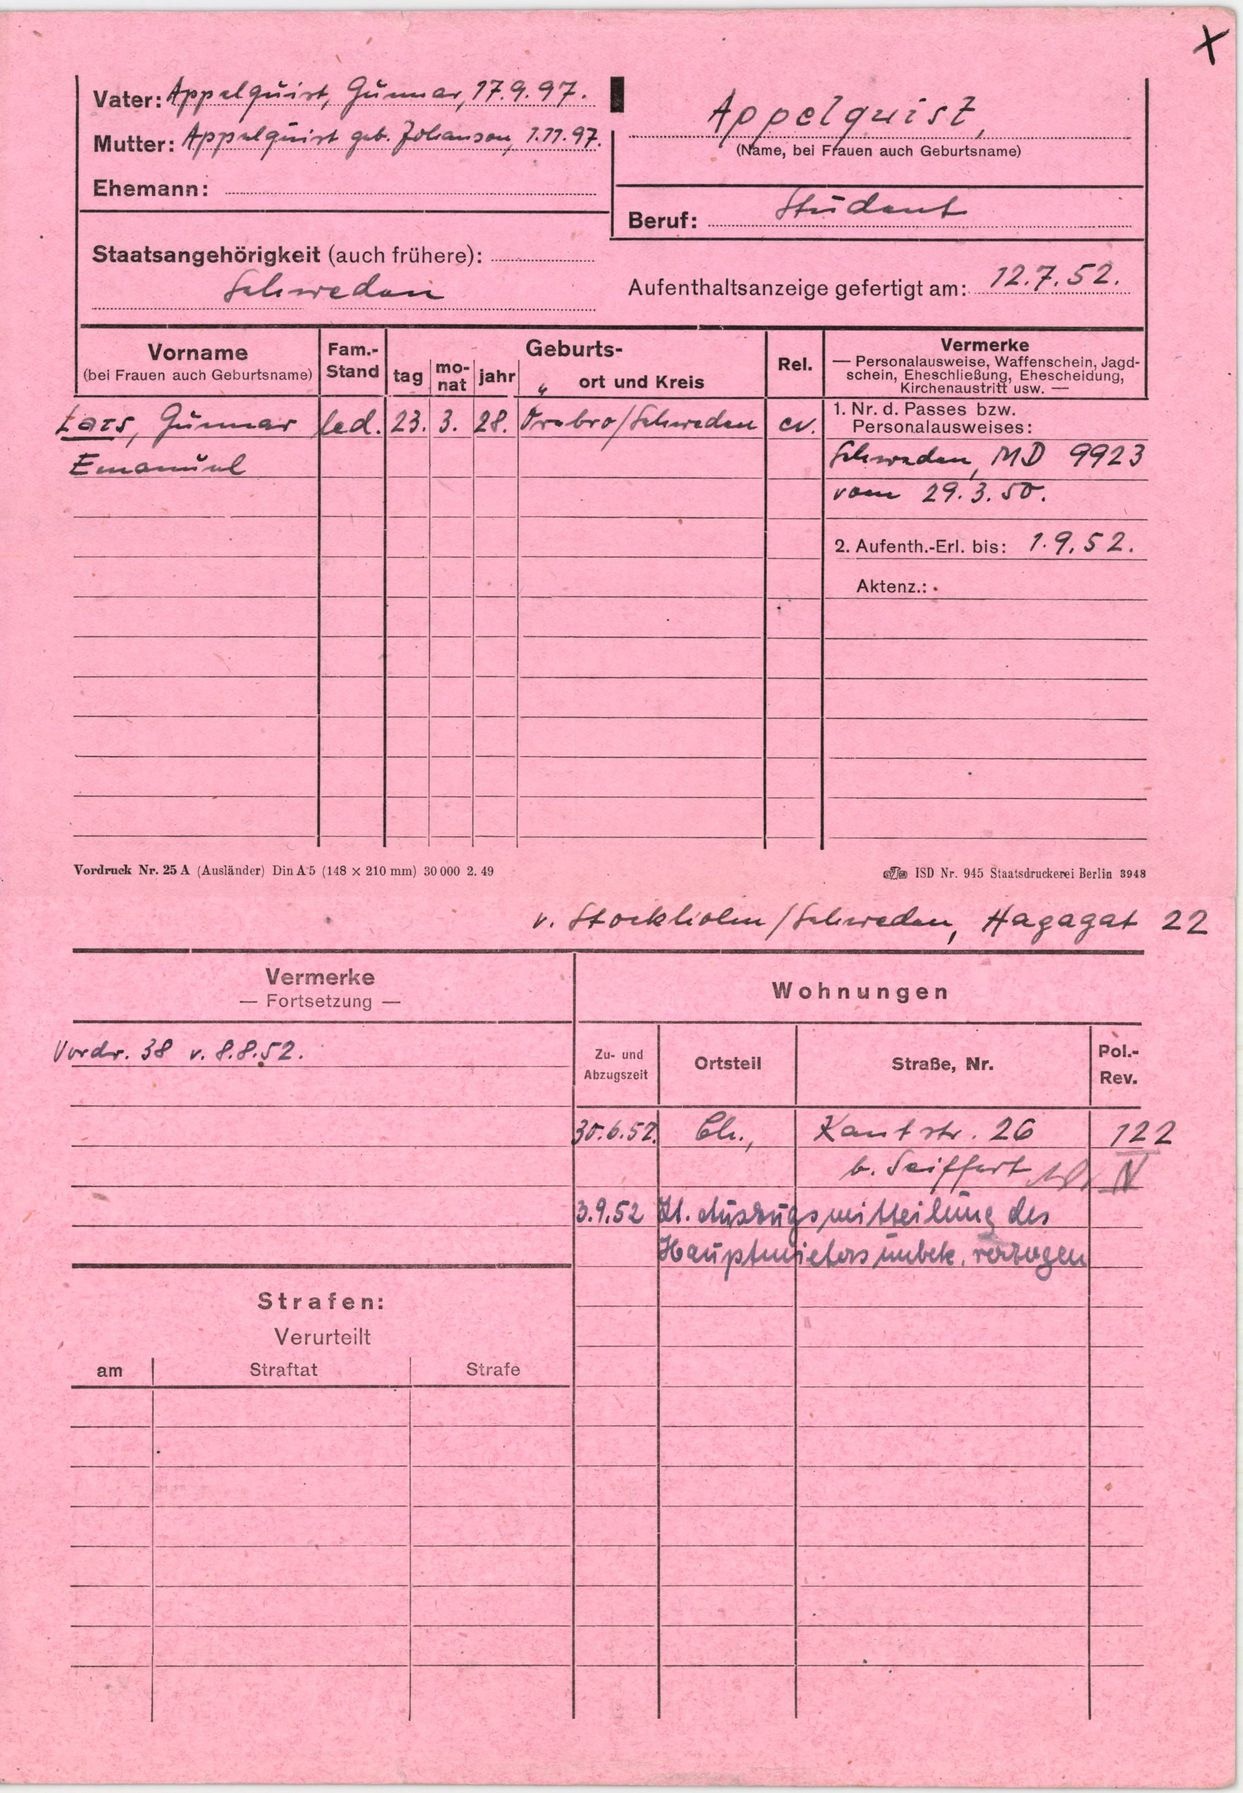
Appelquist